Question: What do the imaging results show?
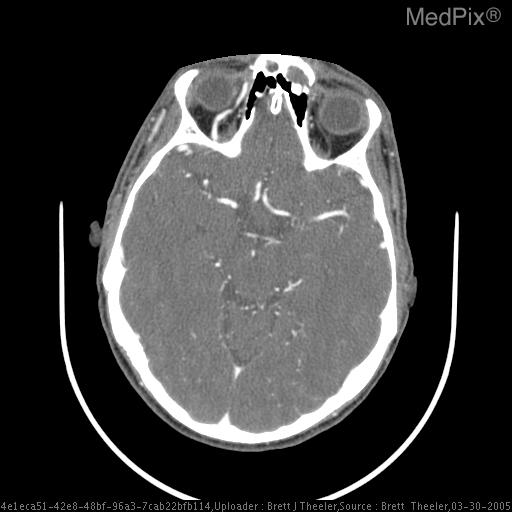
Answer: The imaging shows CT with contrast shows an enlarged R parasellar region consistent with an ICA aneurysm, and abnormal vasculature filling with contrast in the R posterior fossa.  The R Carotid angiogram shows a large, cavernous ICA aneurysm.  The angiogram also shows that this aneurysm is draining into the cavernous sinus.  The R superior opthalmic vein is engorged, and visible in the arterial phase.  The carotid cavernous fistula is also draining posteriorly into the transverse and sigmoid sinuses (likely through the superior petrosal and inferior petrosal sinuses)which are also visible in the arterial phase of the angiogram. Note the abnormality in the R orbit.  The superior opthalmic vein is enlarged..